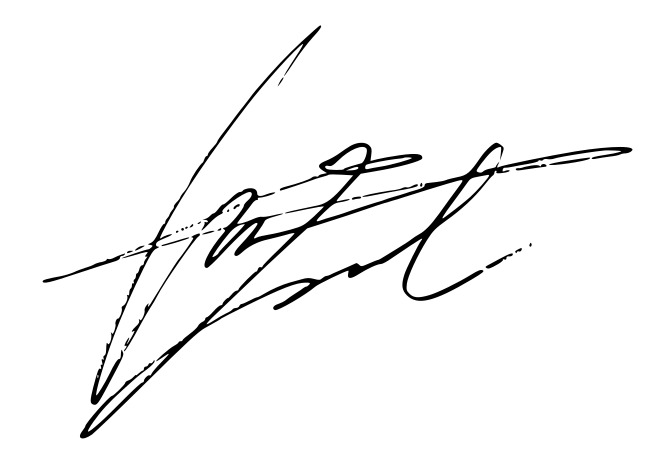
Signature of: yoon jeong han